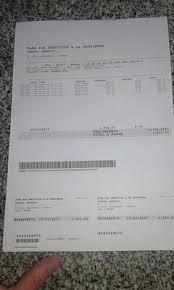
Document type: Invoice